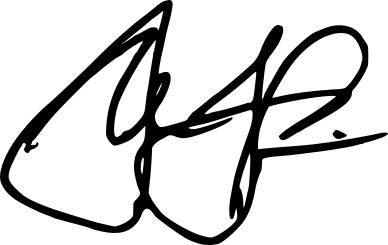
Signature of: helen haines